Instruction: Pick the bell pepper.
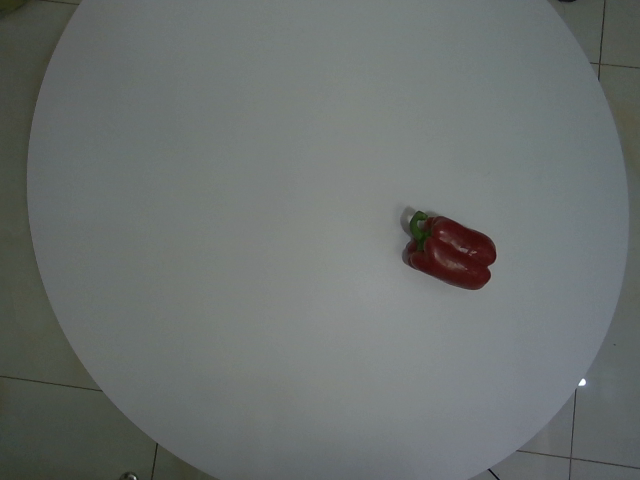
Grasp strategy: vertical